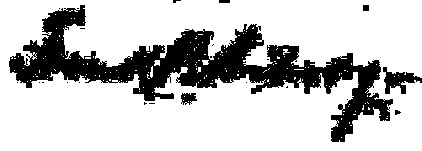
Signature of: frank bestow wiborg